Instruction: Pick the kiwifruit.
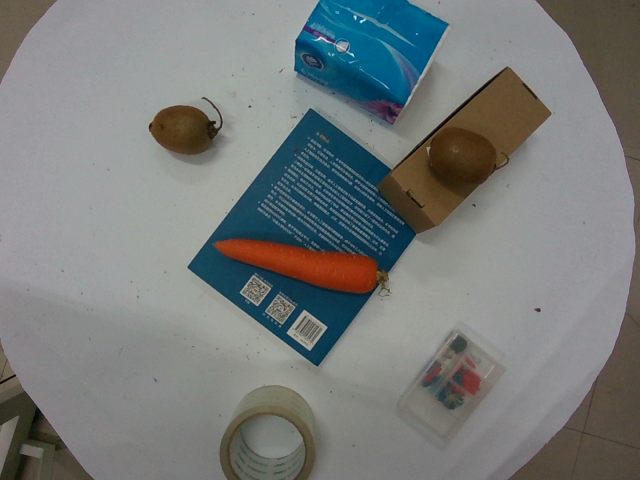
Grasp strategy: vertical